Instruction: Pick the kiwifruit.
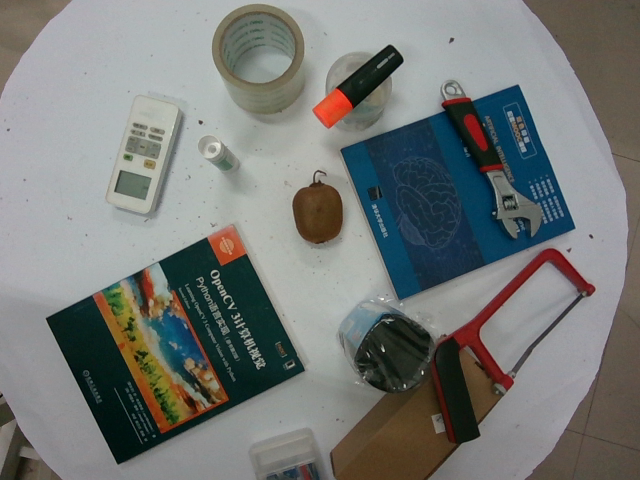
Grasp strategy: vertical